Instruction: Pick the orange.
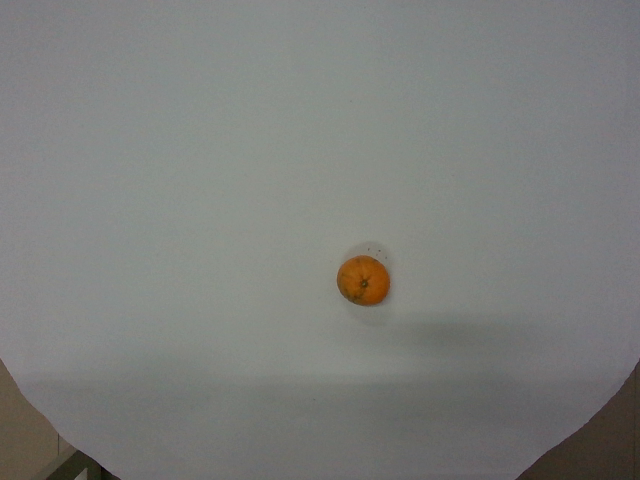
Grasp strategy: vertical